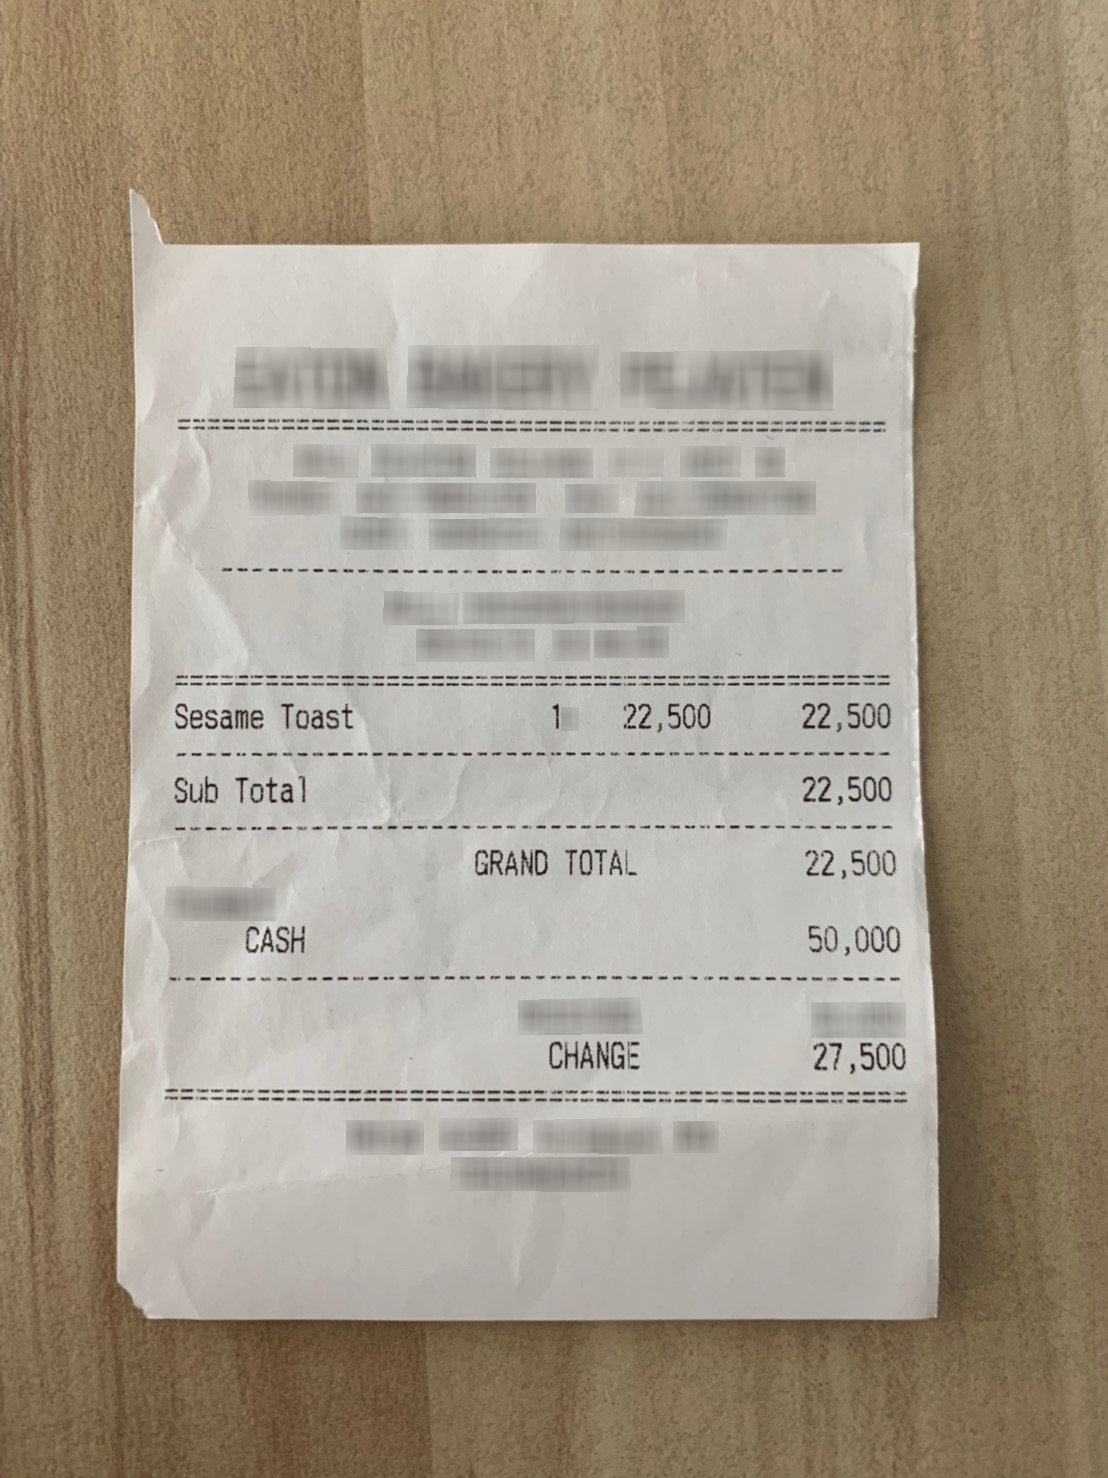
Number of items: 4
Subtotal: 22,500
Total: 22,500
OCR text regions:
text: 1
text: Sesame
text: Toast
text: 22,500
text: 22,500
text: GRAND
text: TOTAL
text: 22,500
text: CASH
text: 50,000
text: CHANGE
text: 27,500
text: Sub
text: Total
text: 22,500